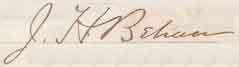
Signature of: johnny behan